Question: What is the suspected problem?
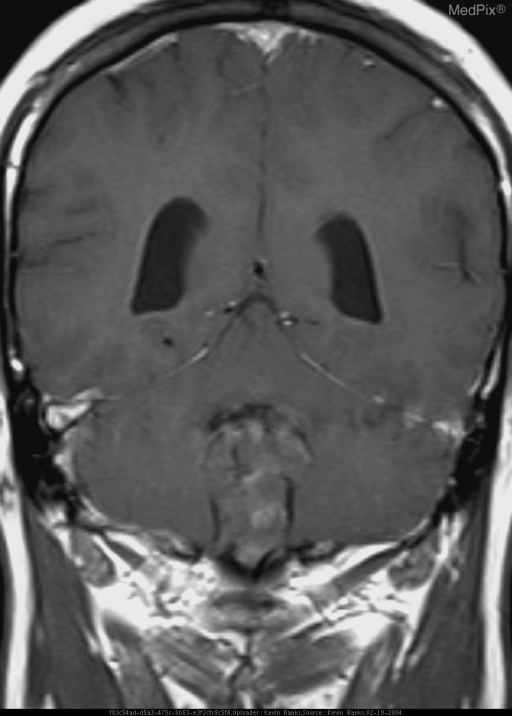
Answer: The findings suggest MRI of the cervical spine and with subsequent CE brain MR demonstrate a lobulated mass within the posterior fossa. The lesion appears to originate in the fourth ventricle and is centered on the midline. The tumor is isointense to gray matter on T1 and mixed iso/hypointense on T2 weighted images. There are scant areas of T1&T2 hypodensity seen which are representative of calcifications or flow voids. There is scattered enhancement with contrast administration.. Coronal contrast enhanced T1WI of the brain demonstrates a multilobulated mass in the fourth ventricle. The lesion shows scattered areas of enhancement.. The patient might have a history of A 32 year-old male presented to his primary care provider with unremitting neck pain. He denied any history of trauma. The patient was unresponsive to conservative therapy and plain-film radiographic evaluation was negative. Patient was subsequently referred for a cervical spine MR for further evaluation..